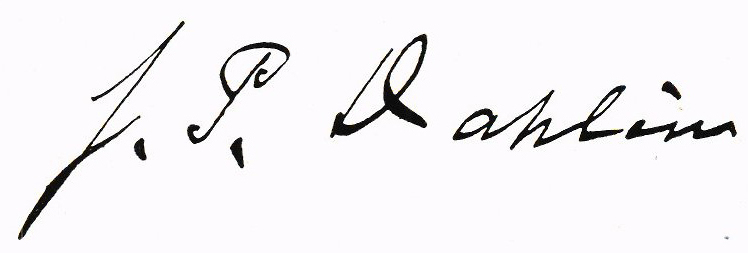
Signature of: j p dahlén